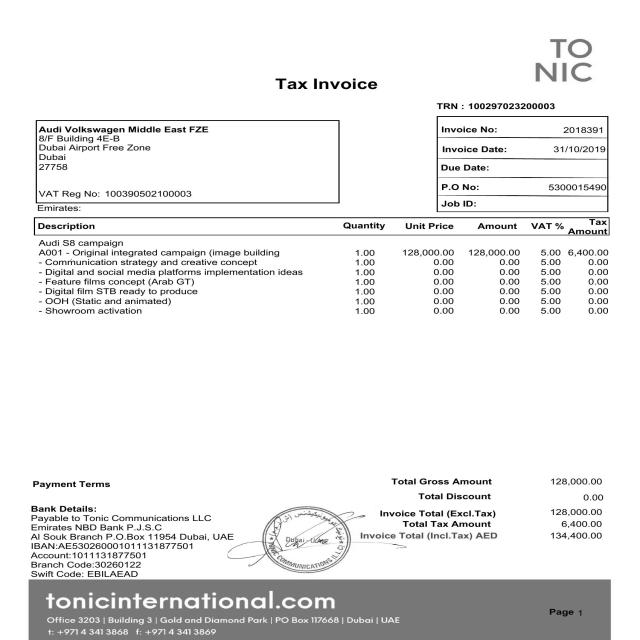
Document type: Invoice